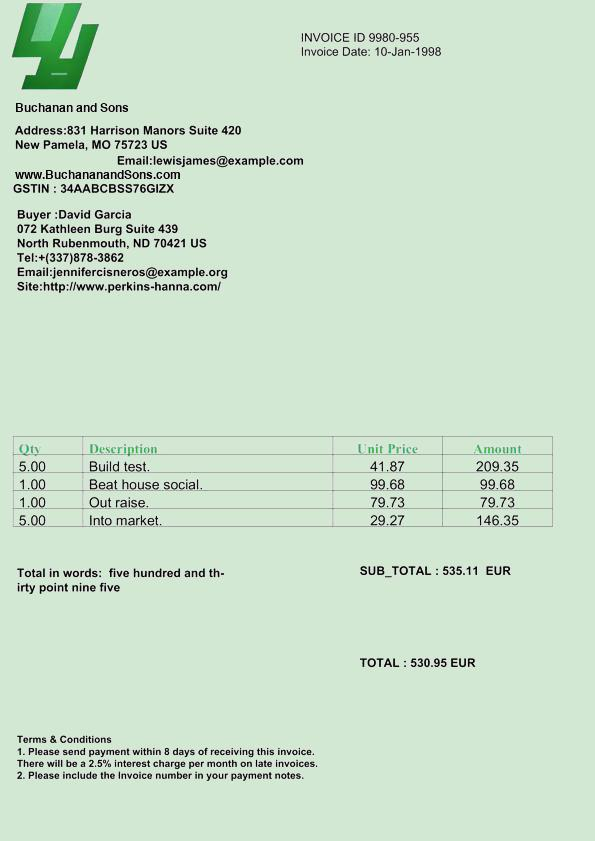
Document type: Invoice